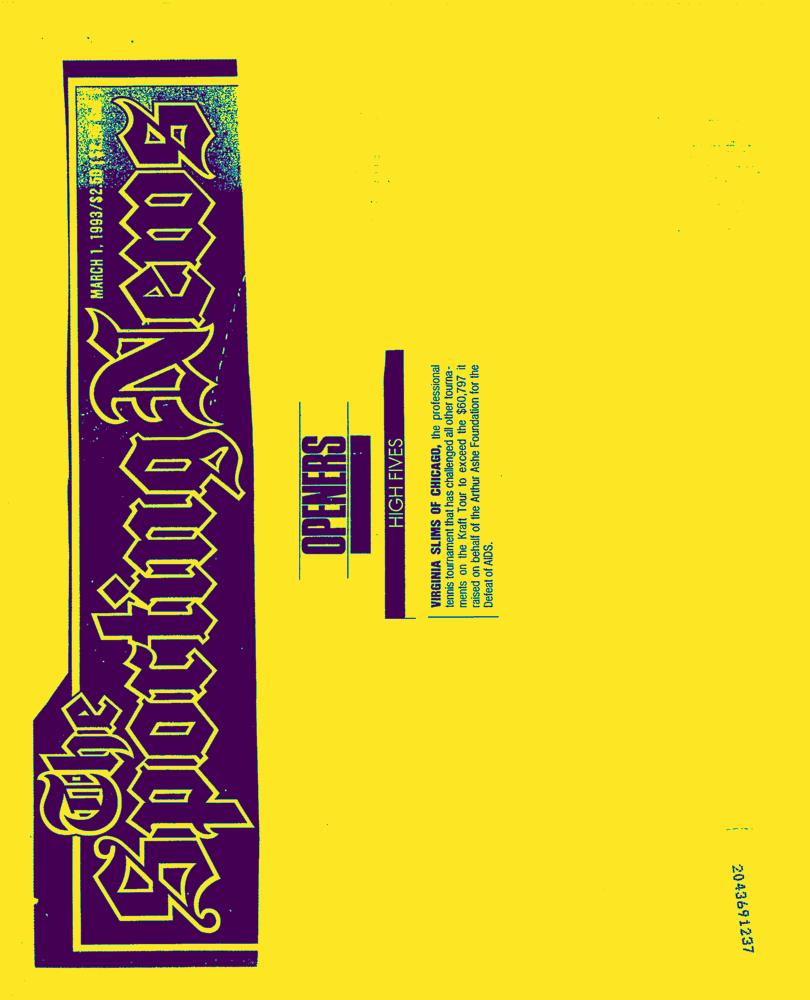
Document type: News-Article